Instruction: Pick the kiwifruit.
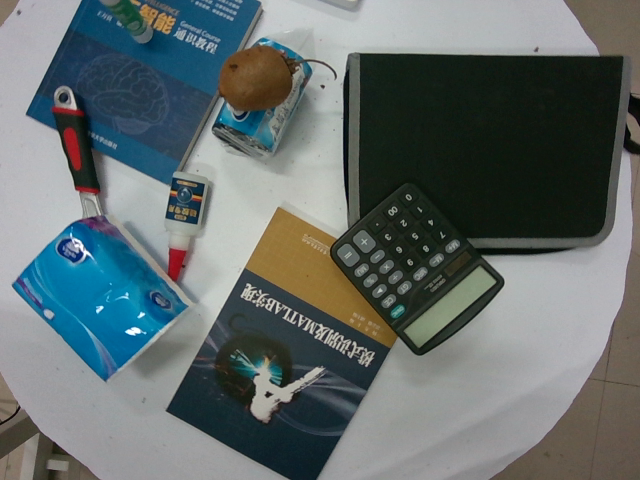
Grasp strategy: vertical